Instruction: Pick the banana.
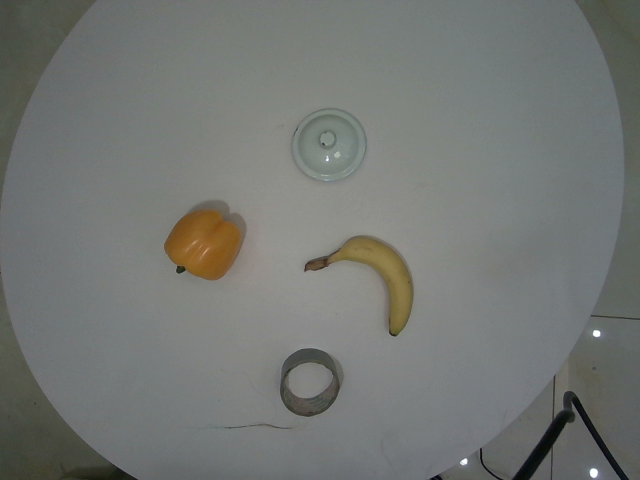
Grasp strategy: vertical